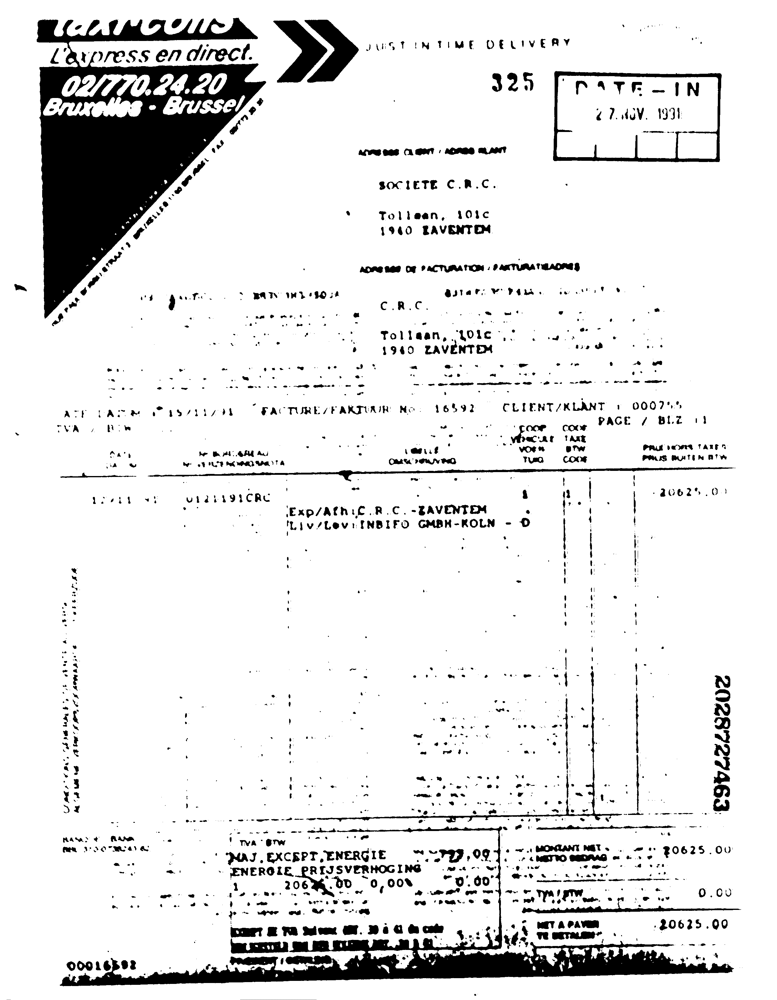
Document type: Invoice